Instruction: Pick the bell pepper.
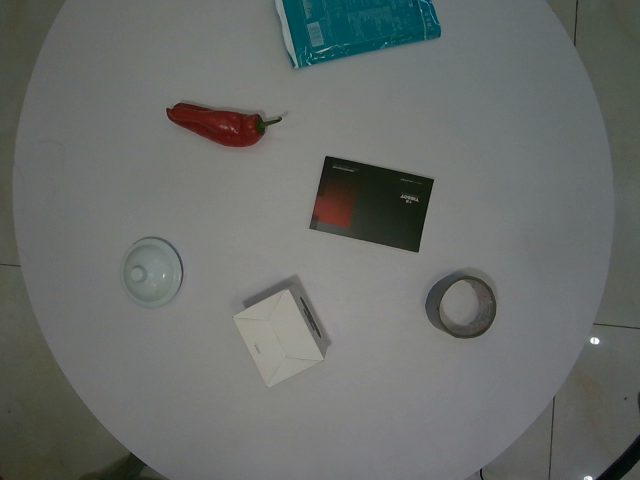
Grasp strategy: vertical